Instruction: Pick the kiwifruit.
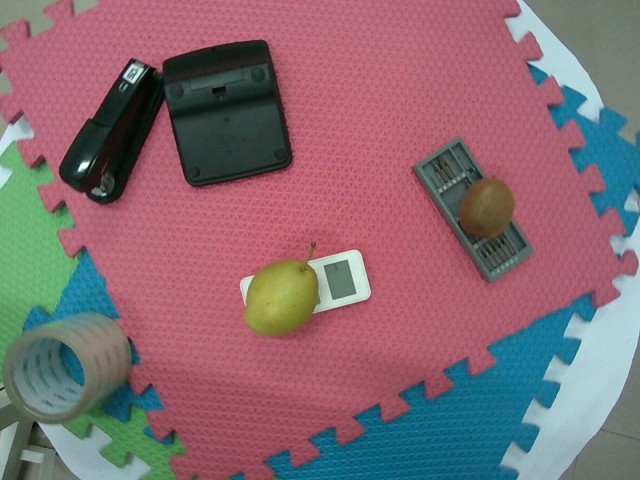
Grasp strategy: vertical